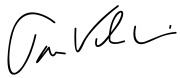
Signature of: tom vilsack